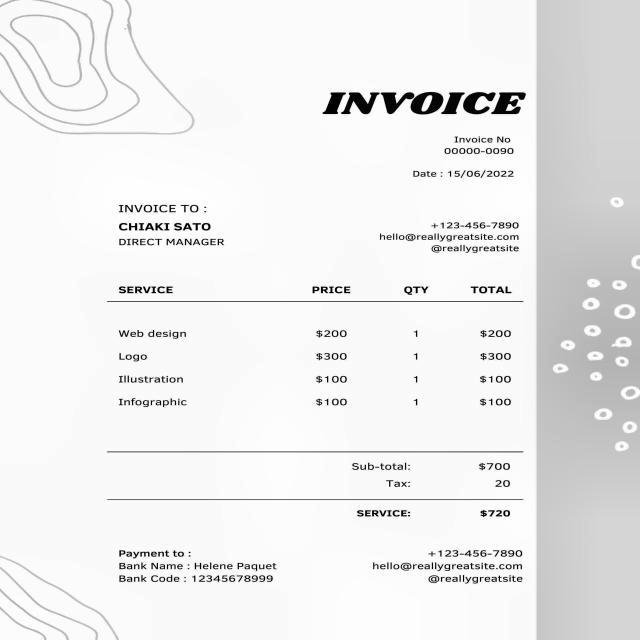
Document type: Invoice